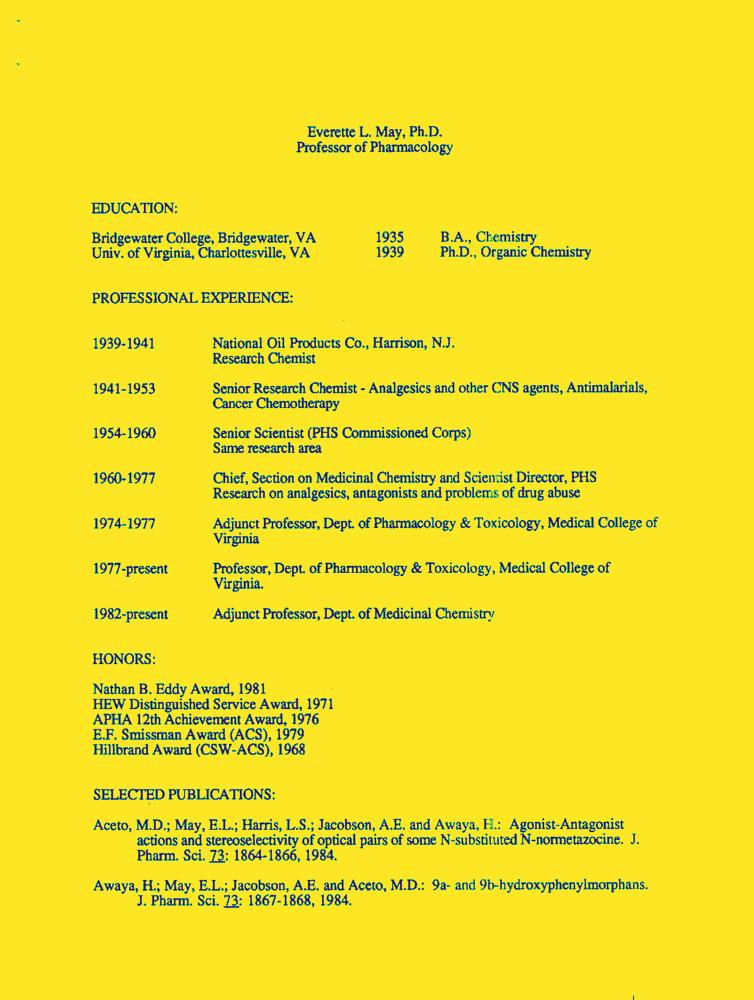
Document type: Resume-Doc